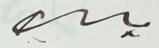
Signature of: svetlin rusev